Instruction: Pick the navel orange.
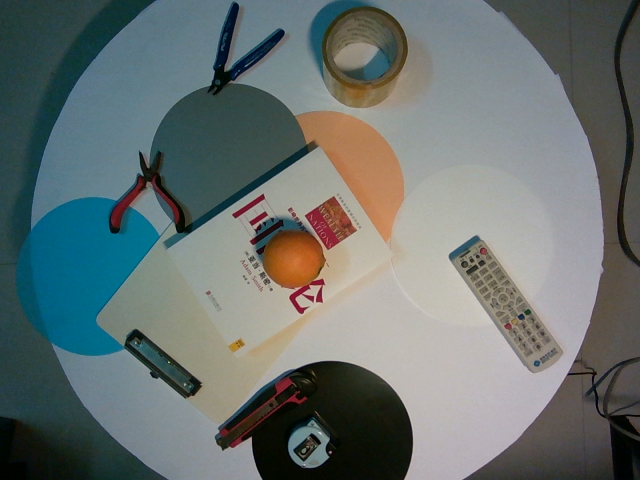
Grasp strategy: vertical